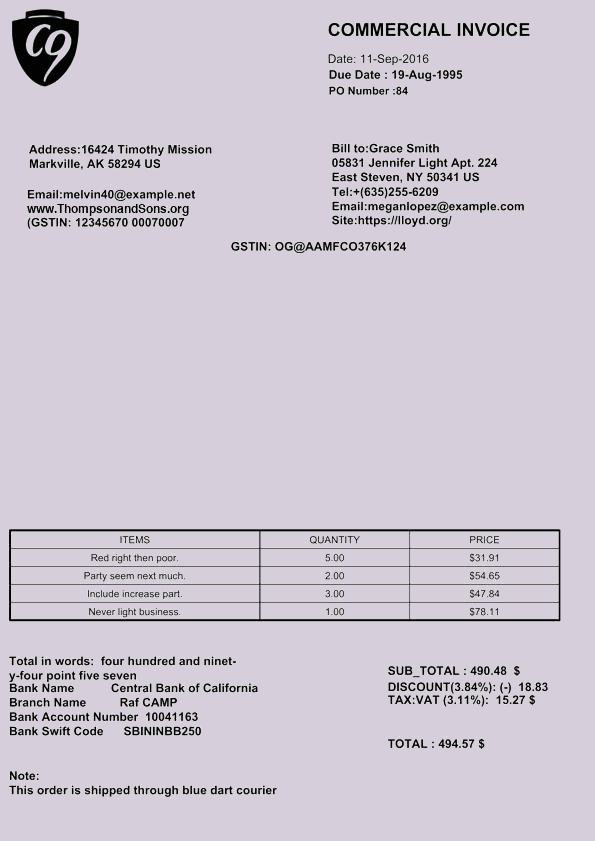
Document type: Invoice